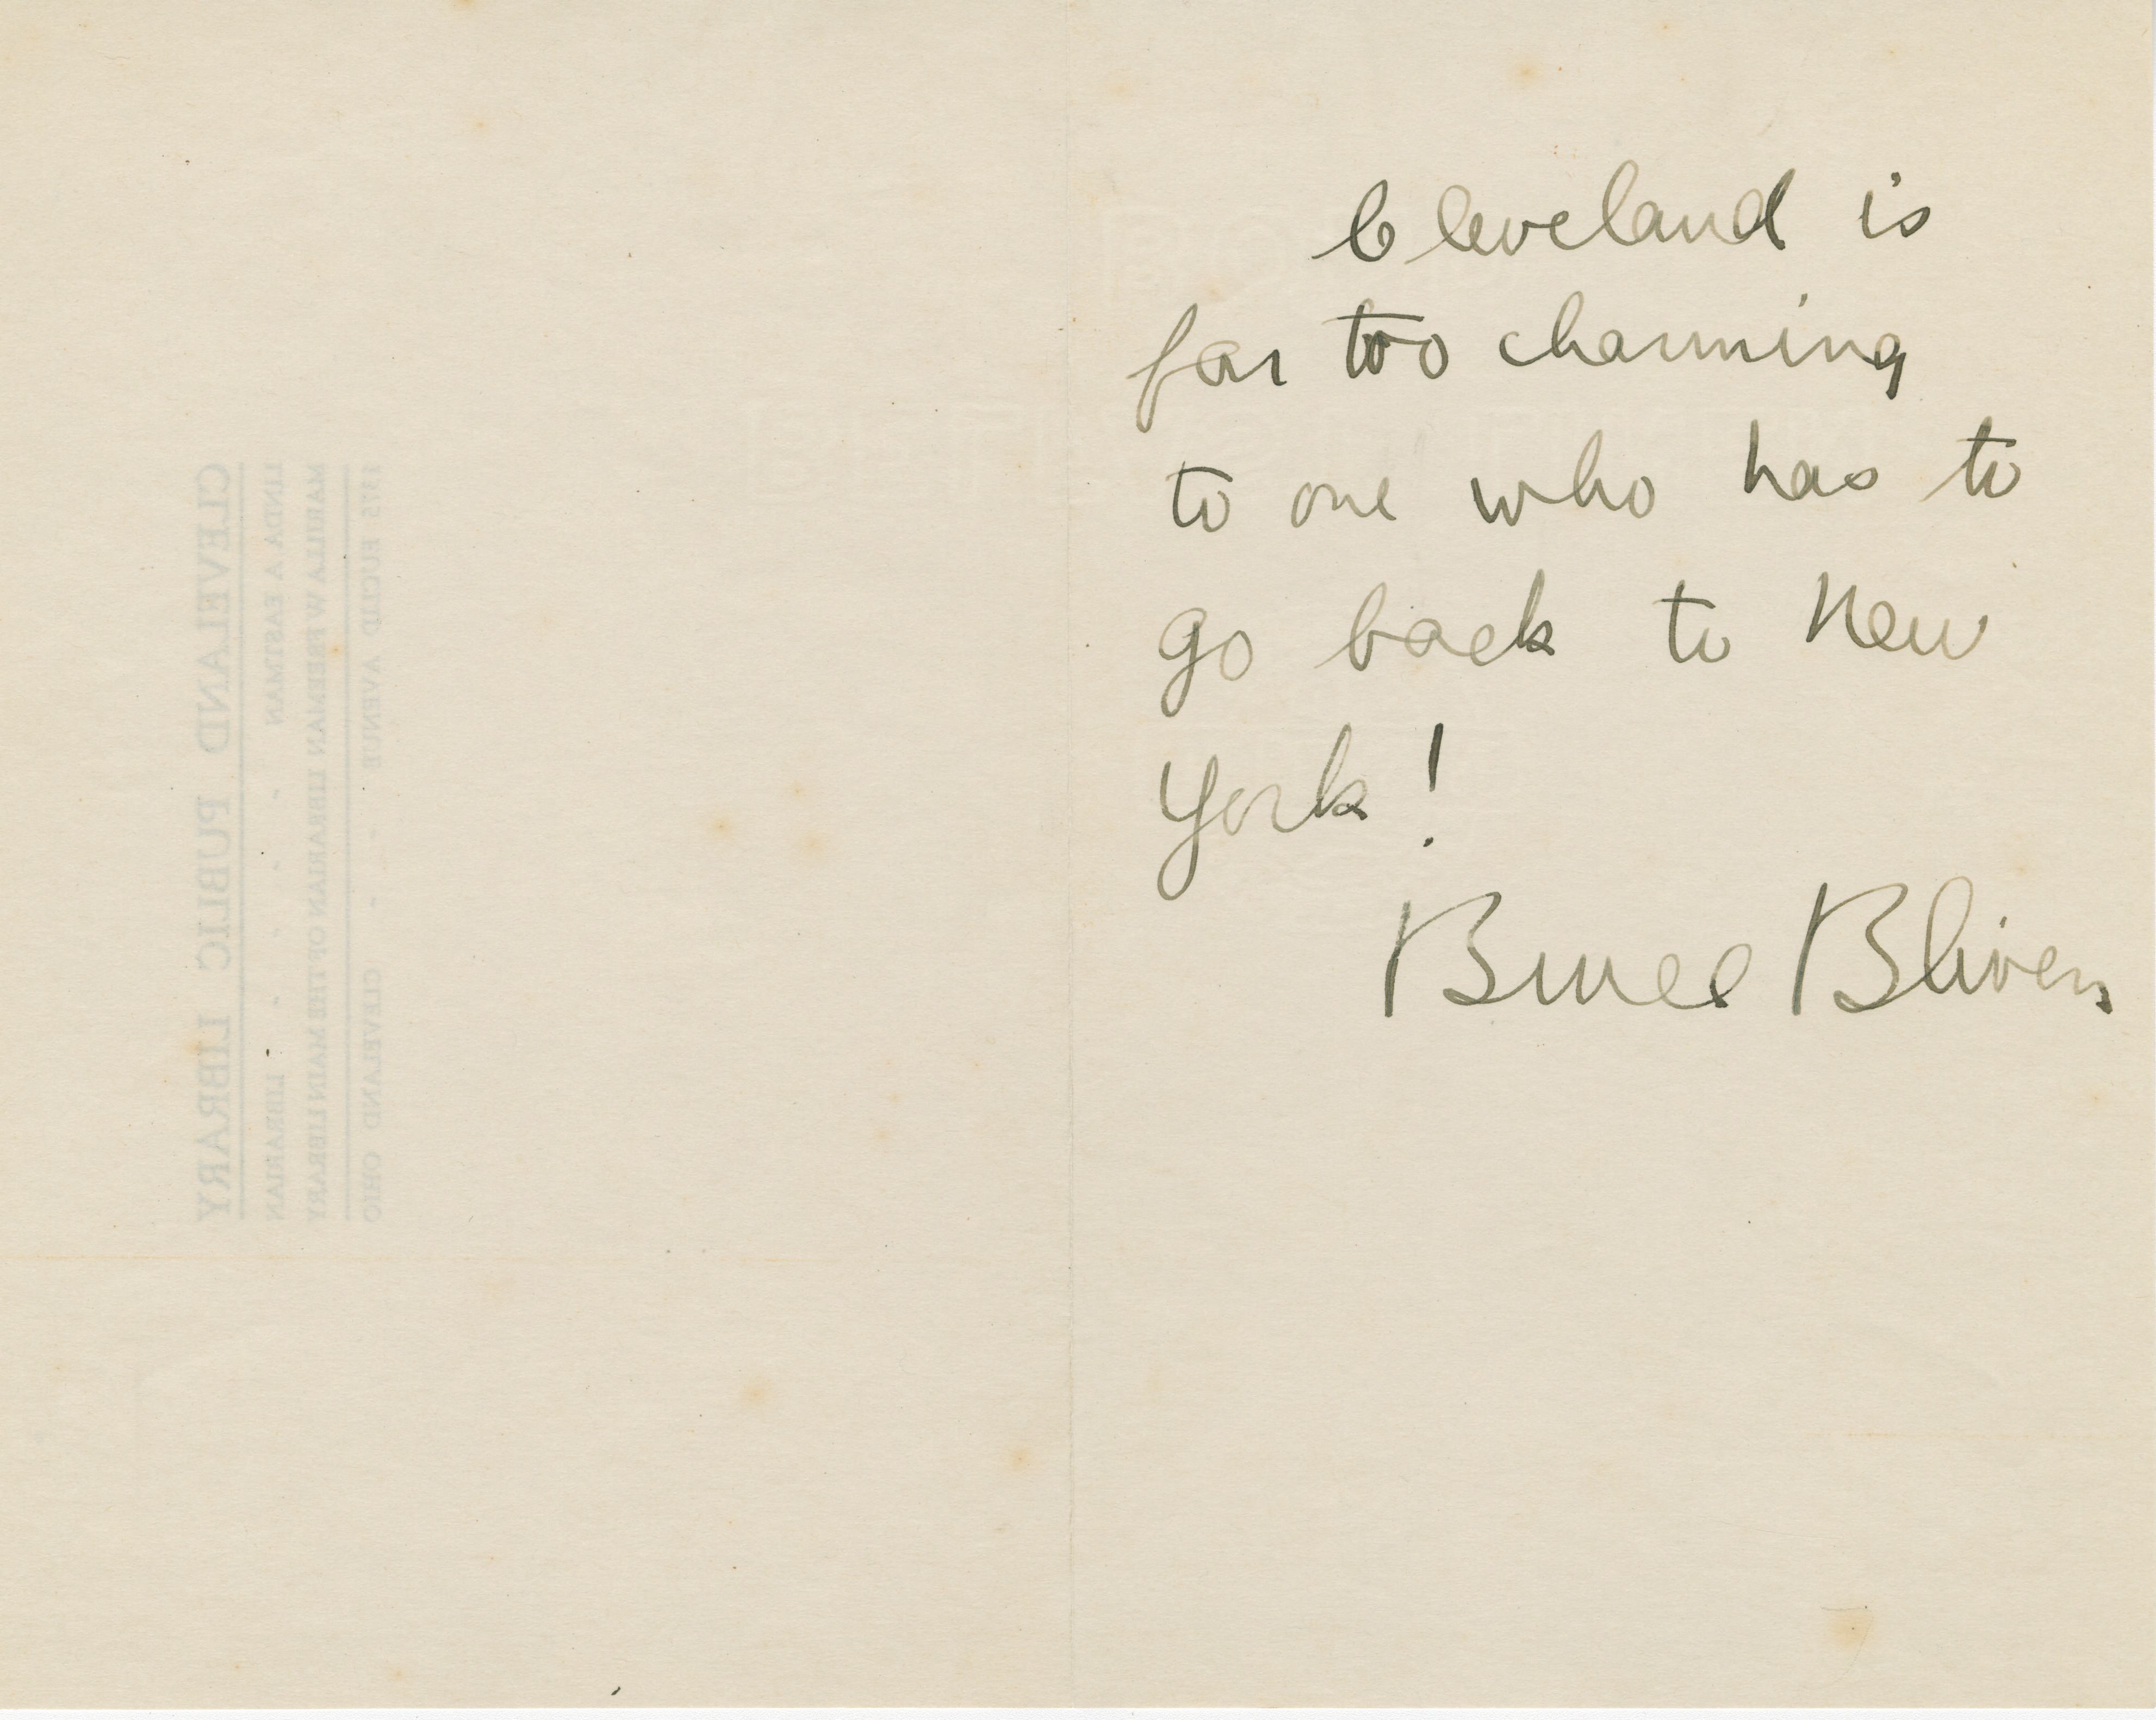
Signature of: bruce bliven